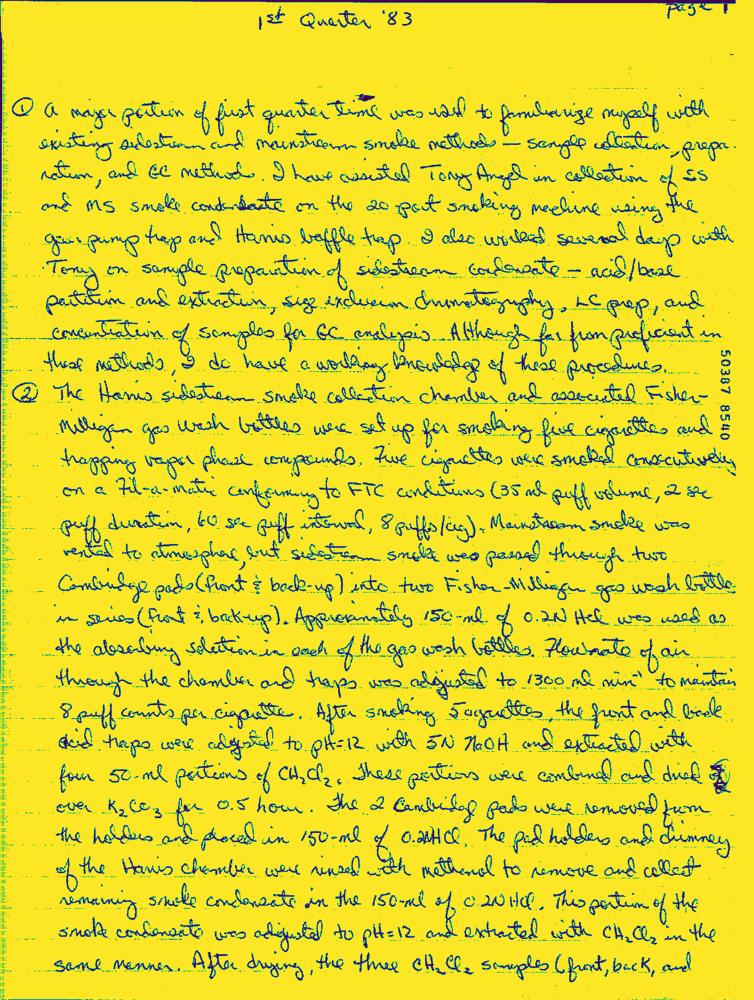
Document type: Hand-Written